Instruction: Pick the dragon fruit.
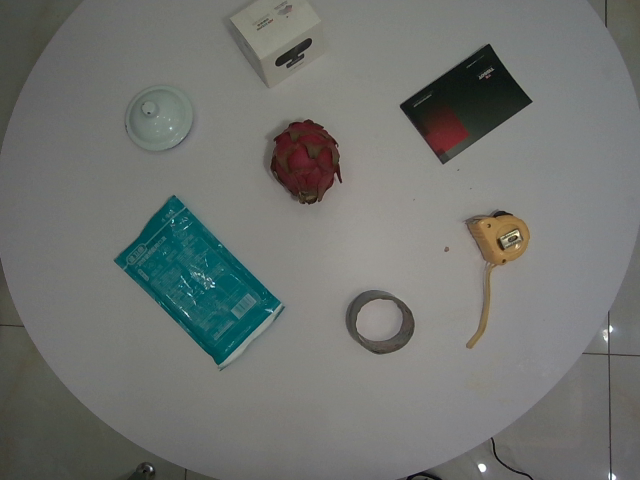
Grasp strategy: vertical